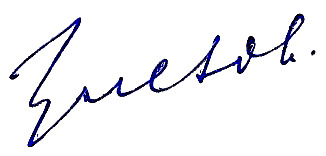
Signature of: nikolai griazov